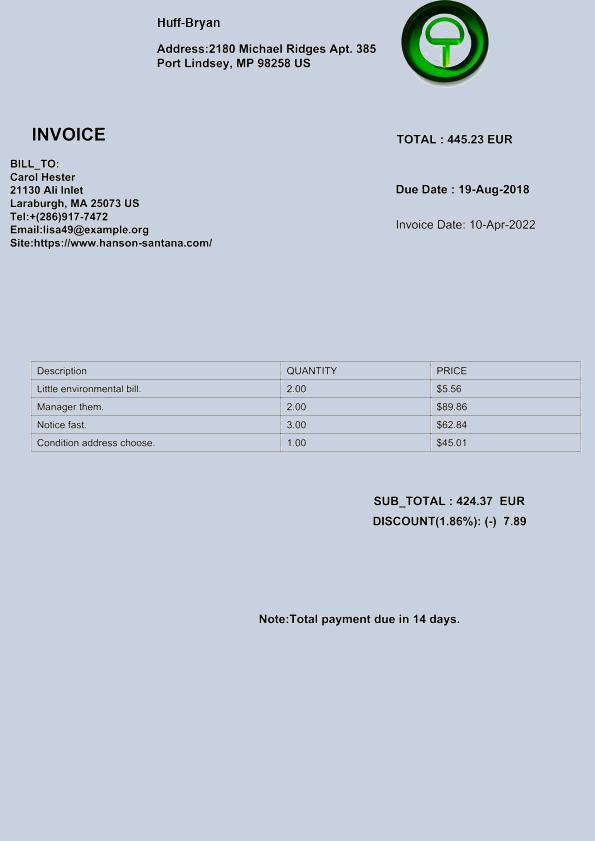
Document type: Invoice